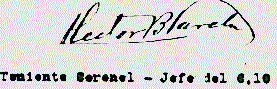
Signature of: héctor benigno varela